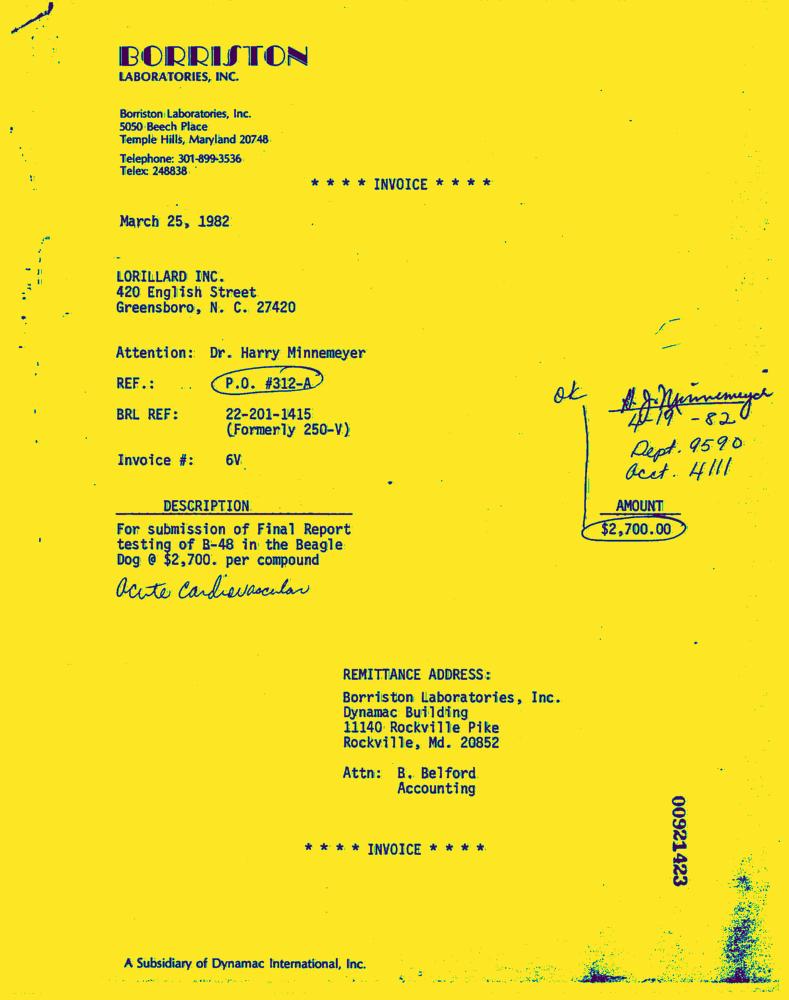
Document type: Invoice-Doc